Question: What is the suspected problem?
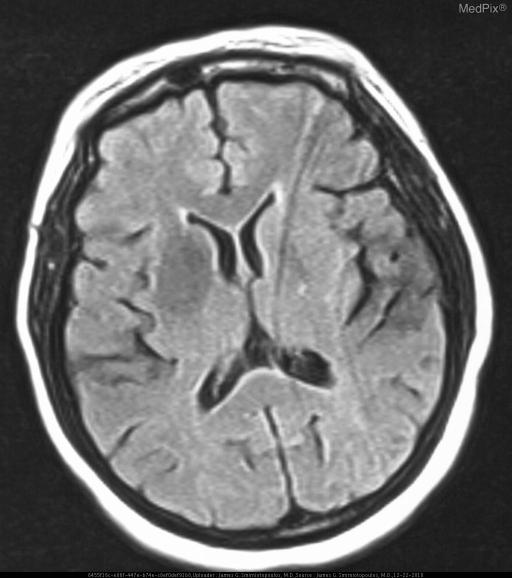
Answer: The findings suggest » CT (acute)
•  abnormal hyper-attenuation in the right basal ganglia
   (putamen and caudate head)
•  old left basal ganglia lacunar infarct
•  bilateral cerebellar wedge lesions

» MRI (subacute - 3 days)
•  T1W hyperintensity in the same region as hyper-attenuation on CT
   (putamen and caudate head)
•  T2W hypointensity in basal ganglia - putamen and caudate head. Slightly decreased signal intensity in the right basal ganglia. This is most pronounced comparing the putamen on both sides.. The patient might have a history of This previously healthy 50 y.o. woman presents with the acute onset of left sided hemichorea..